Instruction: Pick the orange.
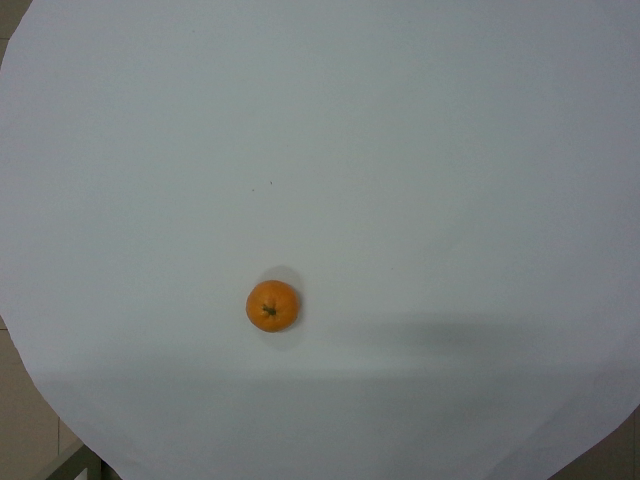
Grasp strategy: vertical